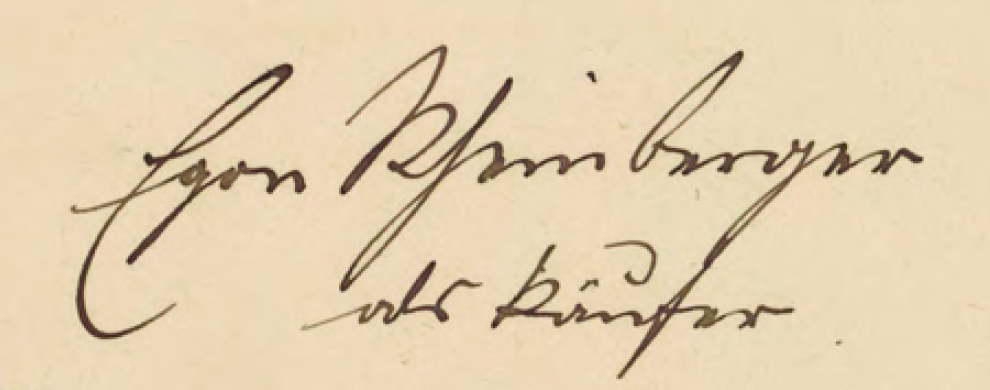
Signature of: egon rheinberger